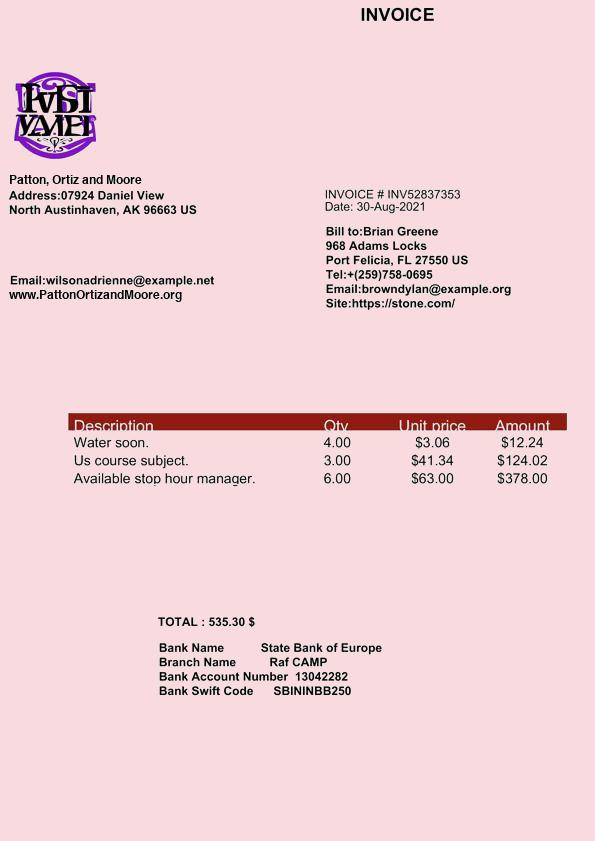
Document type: Invoice